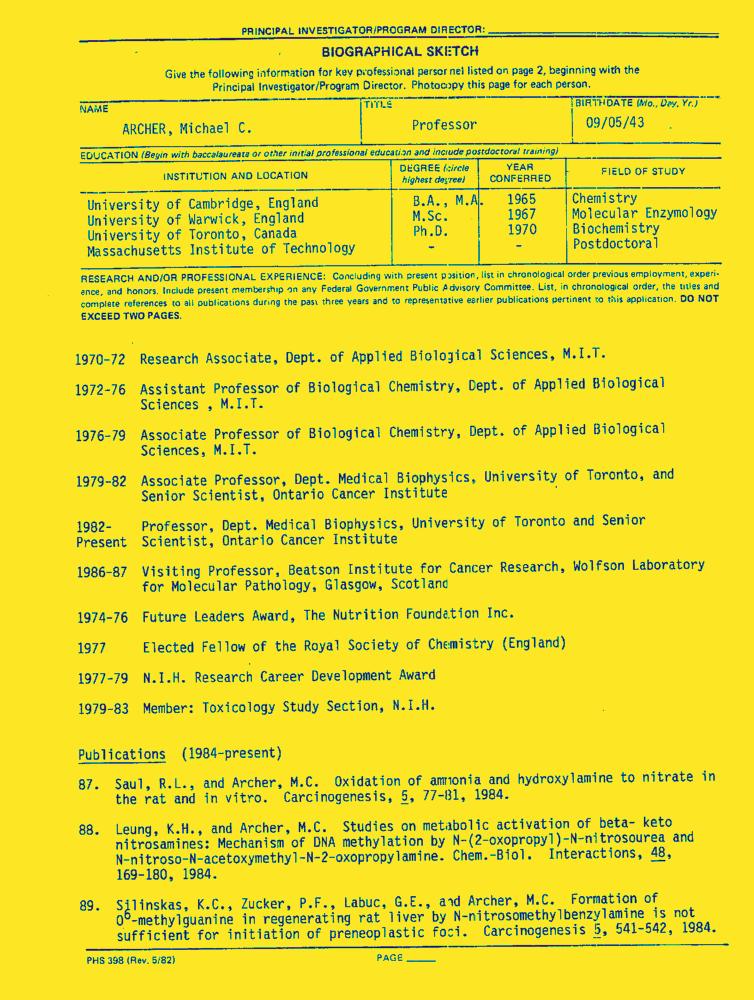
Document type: Resume-Doc